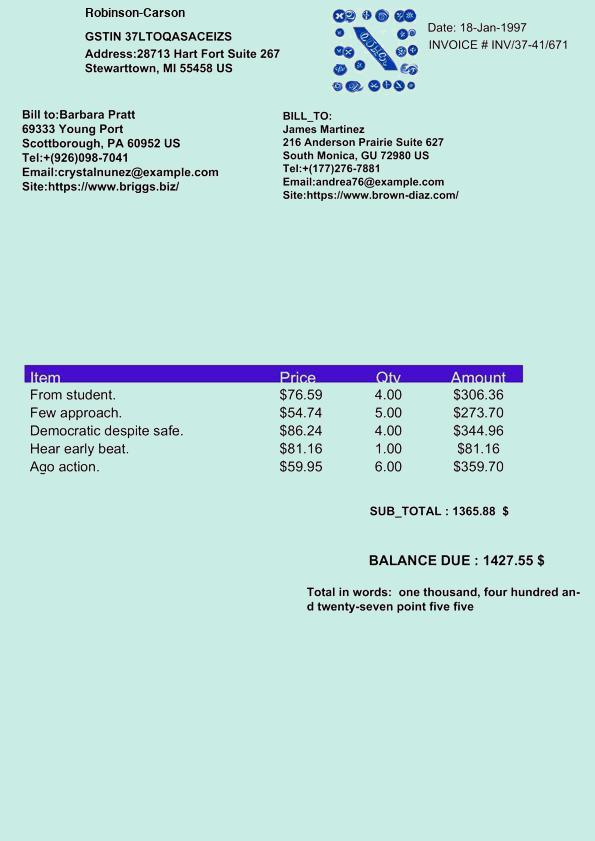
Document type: Invoice